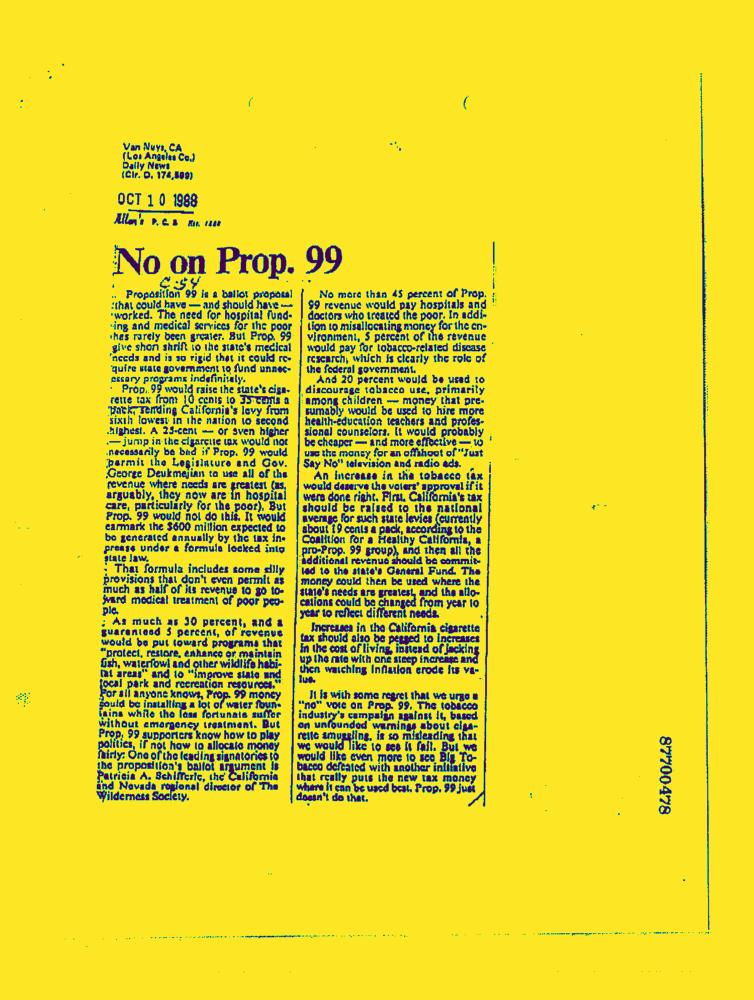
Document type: News-Article